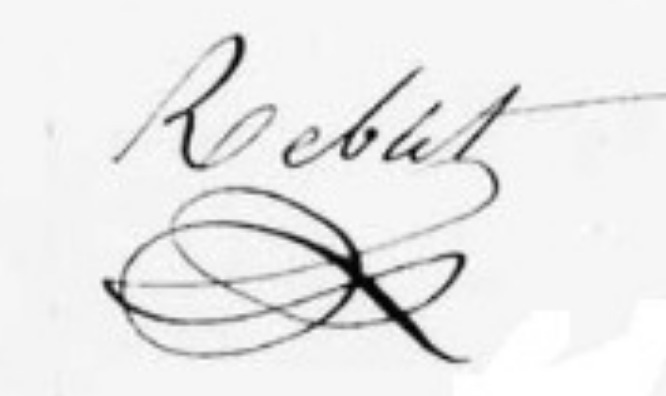
Signature of: pierre rebut